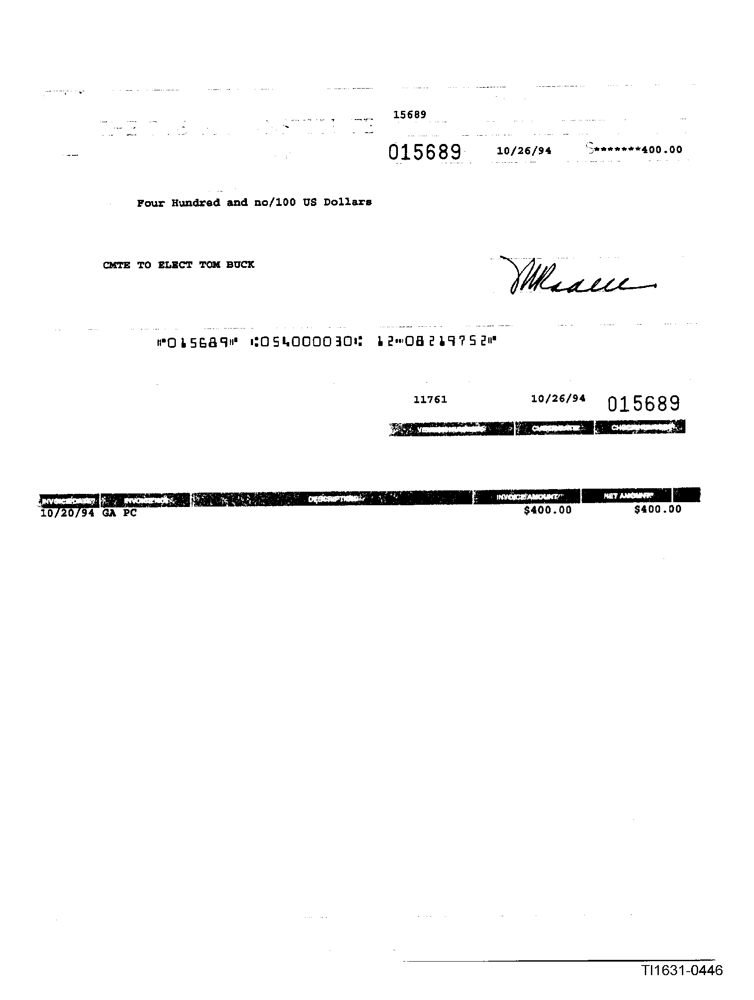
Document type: Invoice